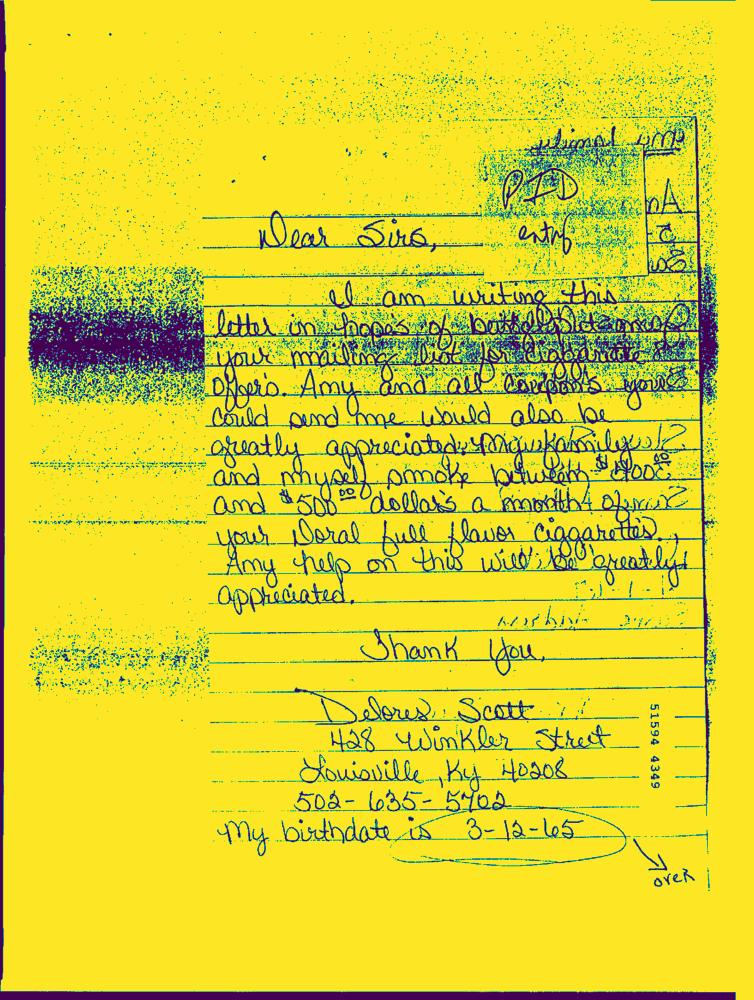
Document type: Hand-Written